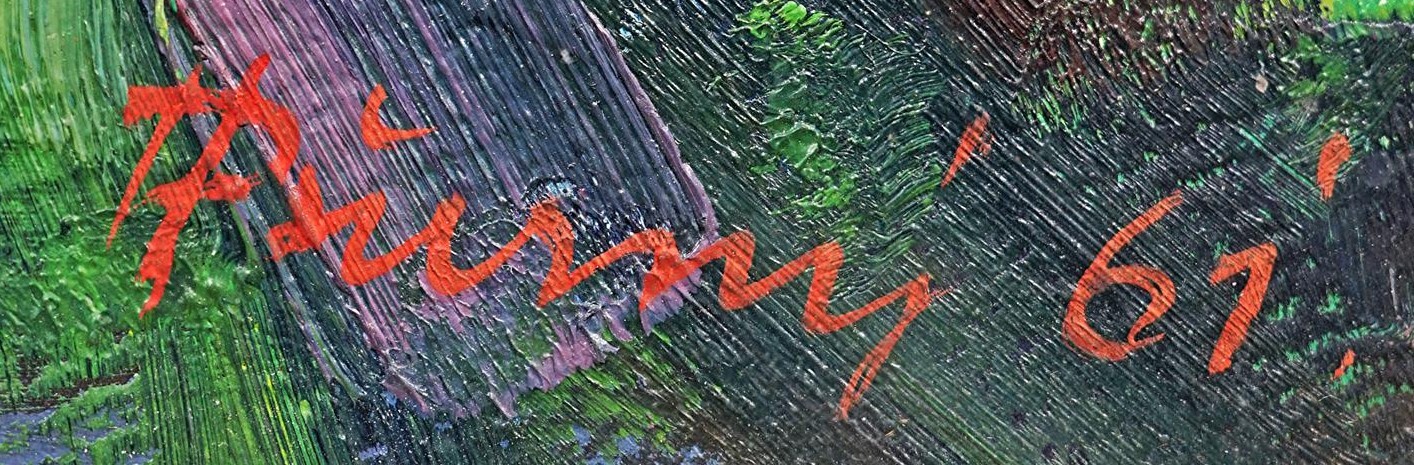
Signature of: josef pšurný